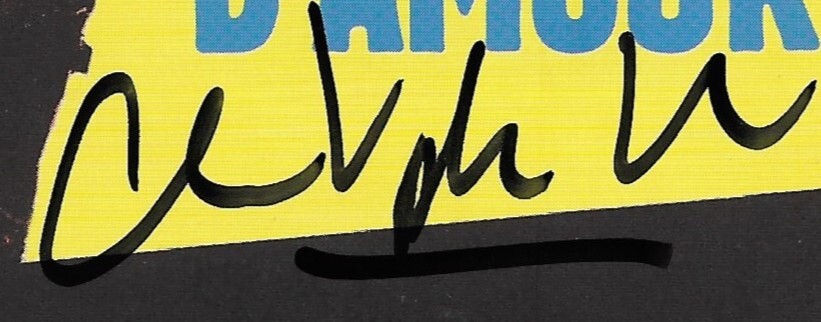
Signature of: christophe honoré